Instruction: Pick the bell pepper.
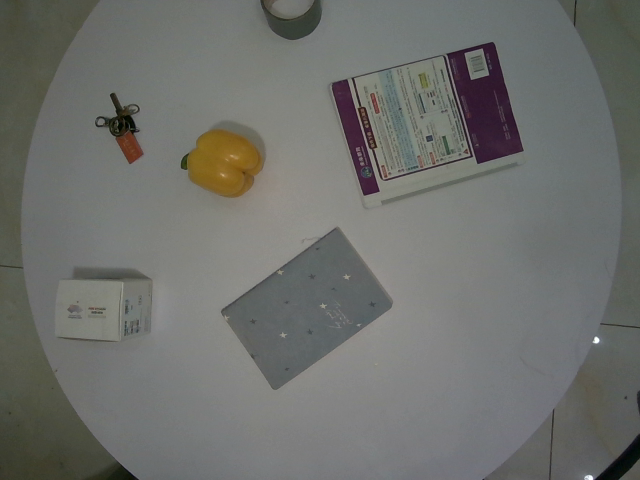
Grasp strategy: vertical